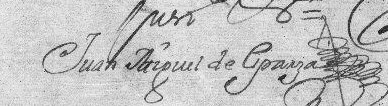
Signature of: juan miguel de esparza